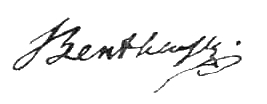
Signature of: feliks bentkowski